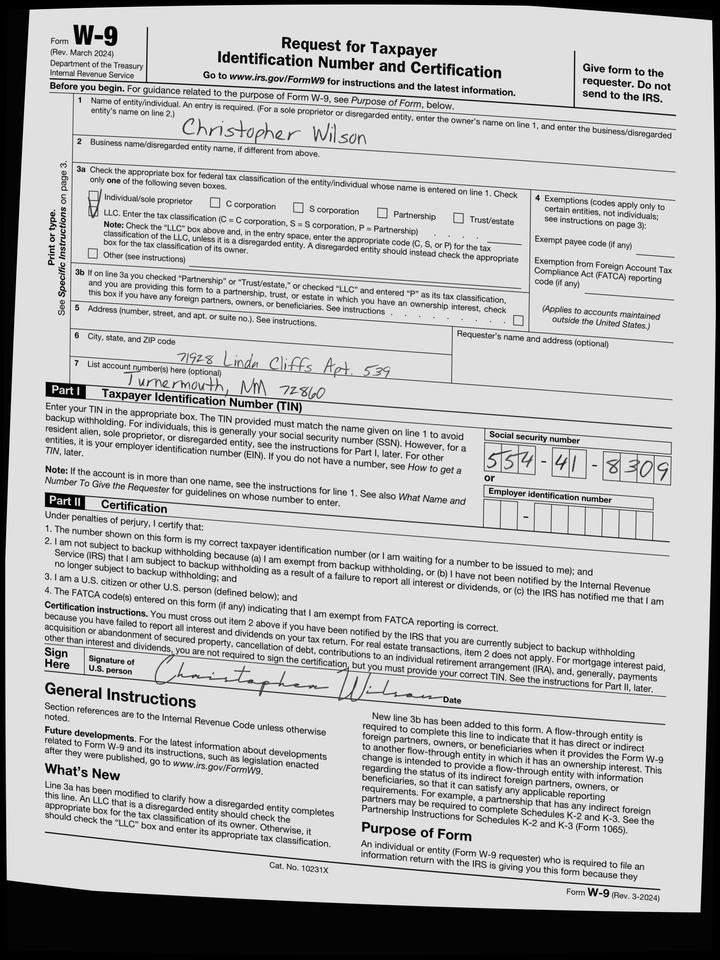
adr1: 71928 Linda Cliffs Apt. 539
adr2: Turnermouth, NM 72860
cbx: yes
ssn: 554418309
enm: Christopher Wilson